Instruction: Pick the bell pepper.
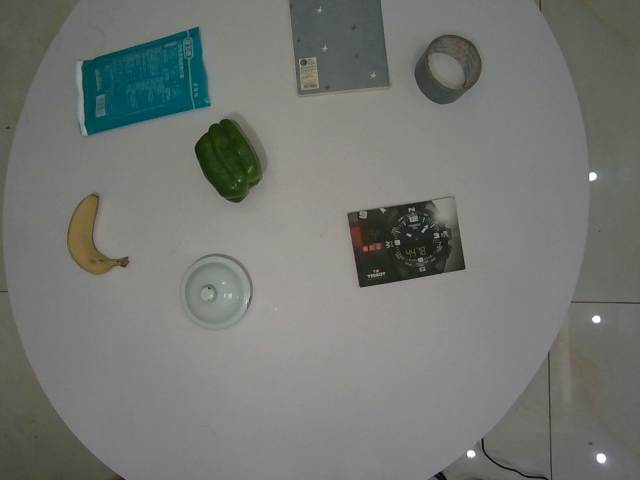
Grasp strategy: vertical